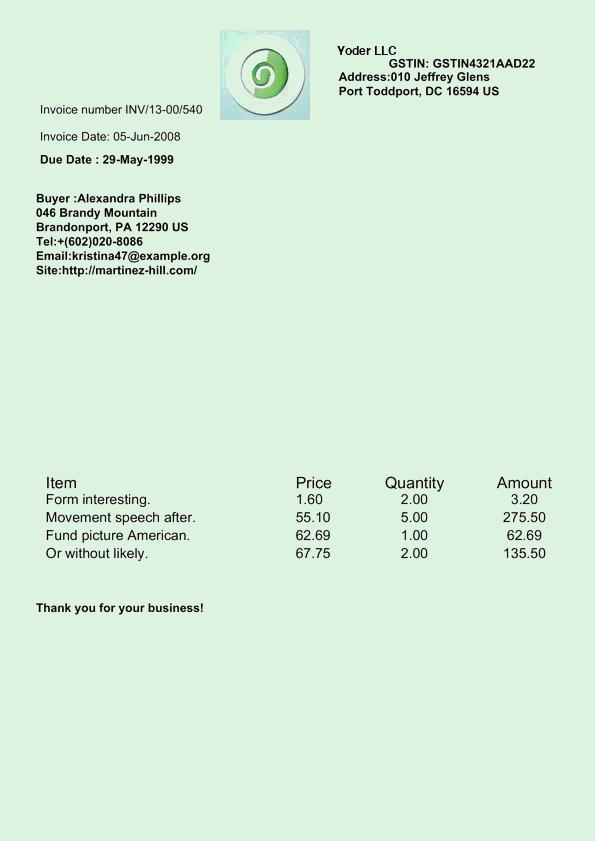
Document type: Invoice